Question: Talk about the condition:
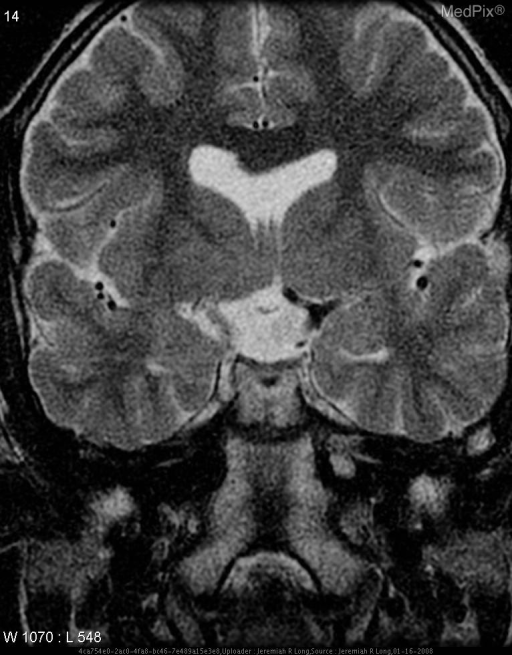
Answer: The disease is discussed as: Septo-optic dysplasia (SOD) (de Morsier syndrome) is a congenital malformation syndrome manifested by hypoplasia (underdevelopment) of the optic nerve, hypopituitarism, and absence of the septum pellucidum (a midline part of the brain). In a severe case, this results in pituitary hormone deficiencies, blindness, and mental retardation. However, there are milder degrees of each of the three problems, and some children only have one or two of the three.

Neuroradiologically, intracranial malformations associated with septo-optic dysplasia include agenesis of the corpus callosum, schizencephaly, and lobar holoprosencephaly.

The optic nerve hypoplasia is generally manifested by nystagmus (involuntary eye movements, often side-to-side) and a smaller-than-usual optic disk. The degree of visual impairment is variable, and ranges from normal vision to complete blindness. When nystagmus develops, it typically appears by 1-4 months of age, and usually indicates that there will be a significant degree of visual impairment, but the severity is difficult to predict in infancy. Although there are many measures to compensate for visual impairment, no treatment is available to induce normal optic nerve function.

The degree of pituitary deficiency is also variable, and ranges from normal function, to deficiency of a single hormone, to deficiency of both anterior and posterior hormones (termed panhypopituitarism